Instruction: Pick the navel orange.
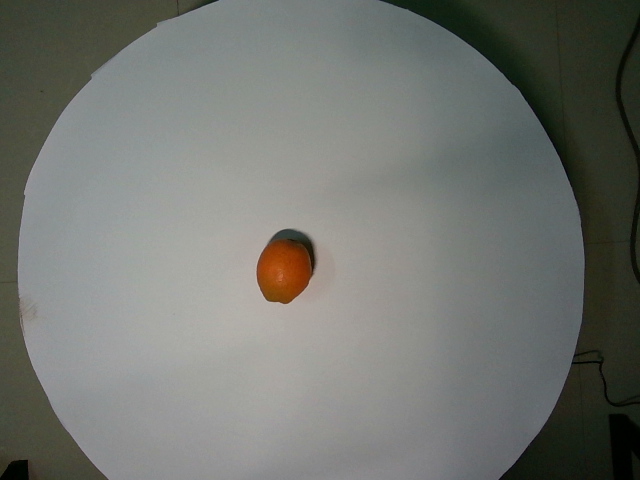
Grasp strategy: vertical